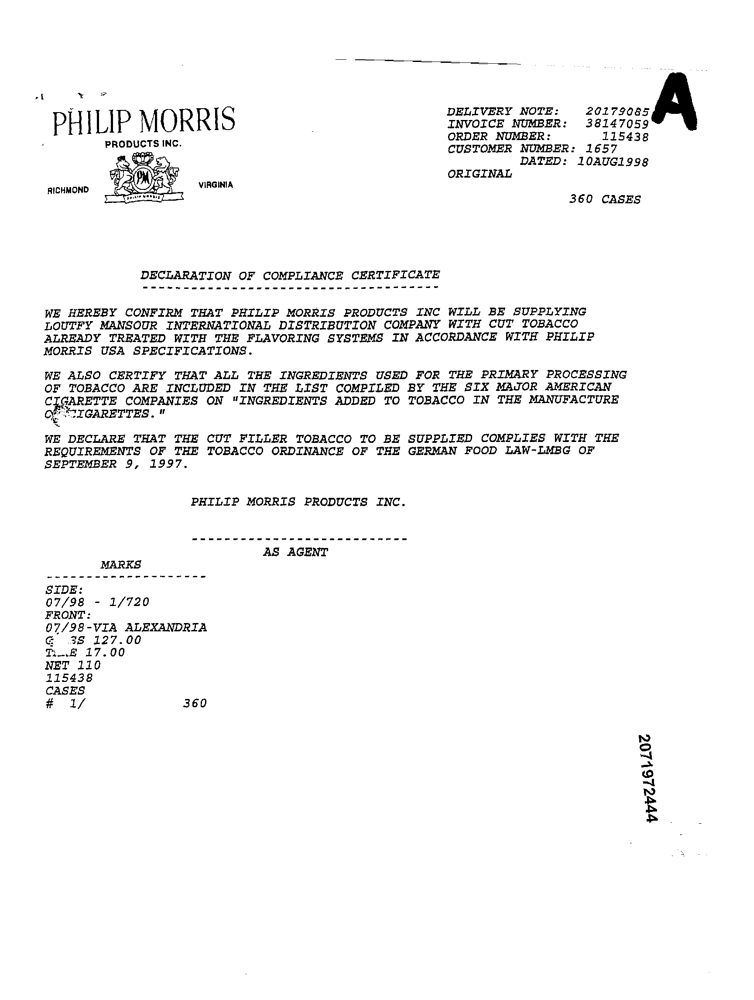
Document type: Invoice